Question: What is the suspected problem?
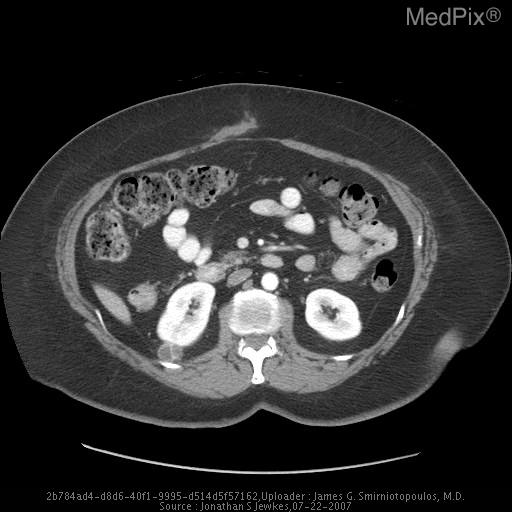
Answer: The findings suggest CT scan with contrast showed an incidental finding of a complex renal cyst.  This was evaluated as a Bosniak Class 3 renal cyst.. Right renal complex cyst. The patient might have a history of 61 year old woman complains of non-specific abdominal pain..